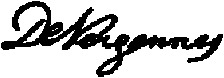
Signature of: charles gravier comte de vergennes